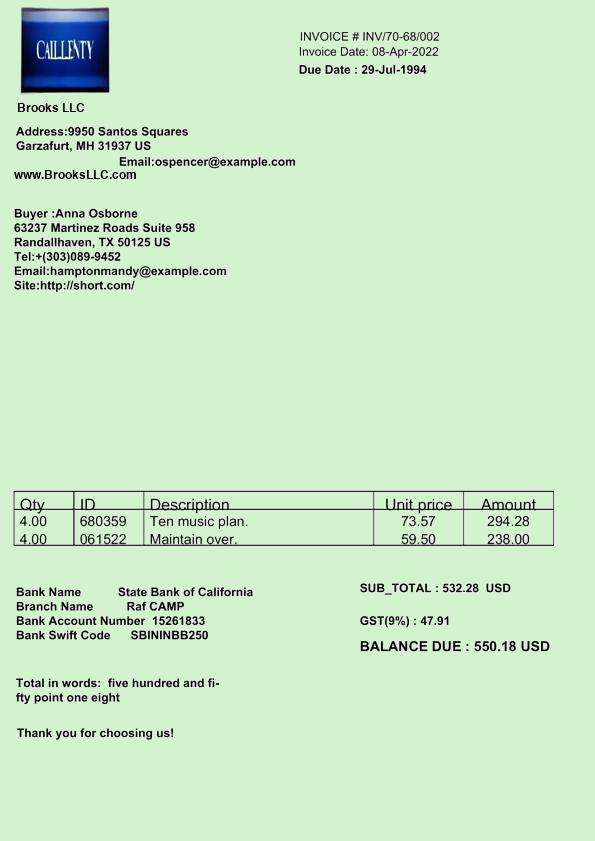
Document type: Invoice